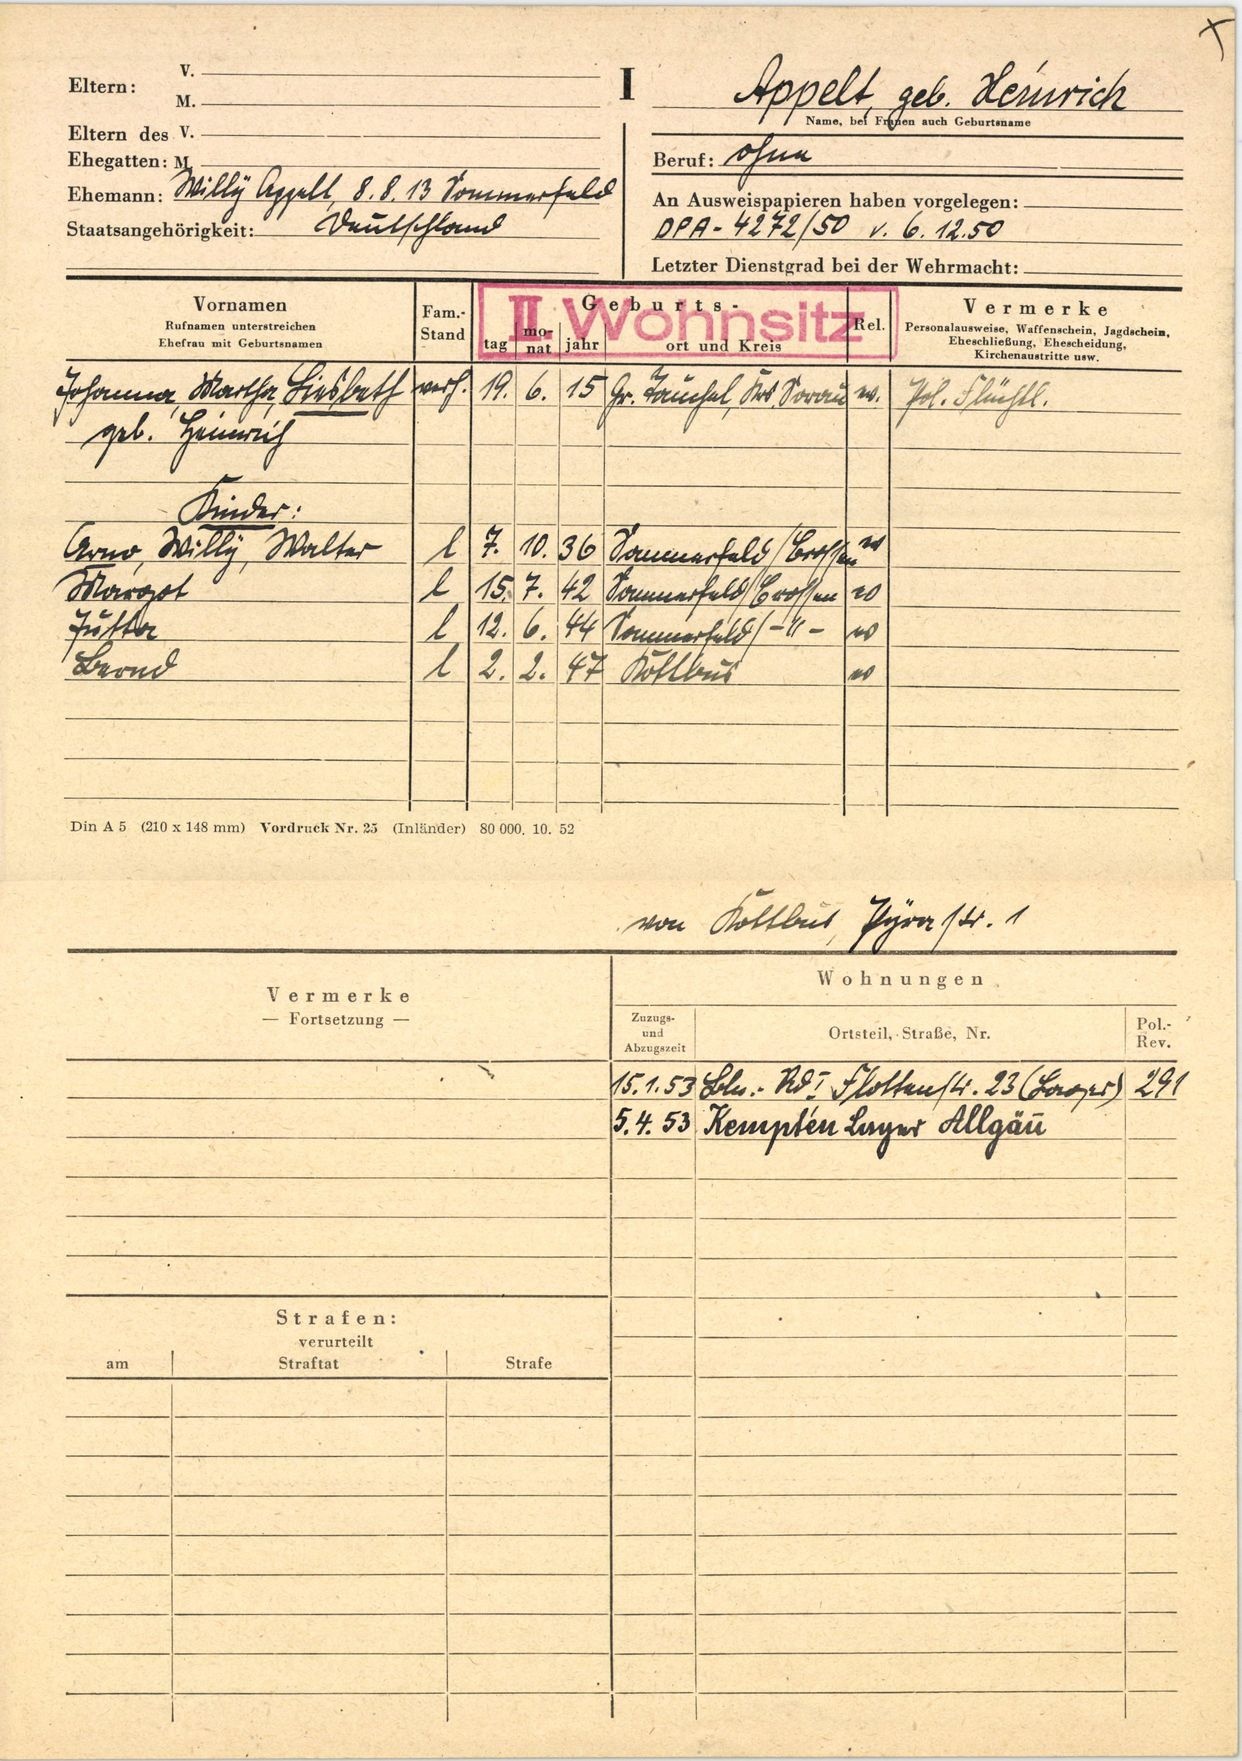
Appelt, geb. Heinrich